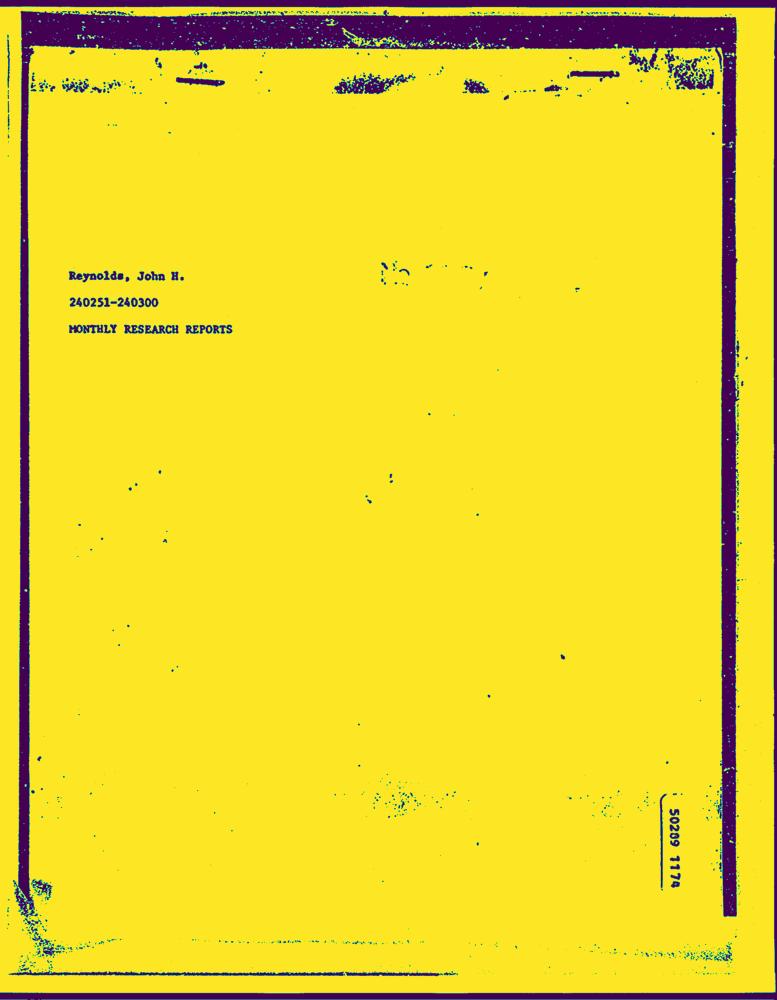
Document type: Hand-Written